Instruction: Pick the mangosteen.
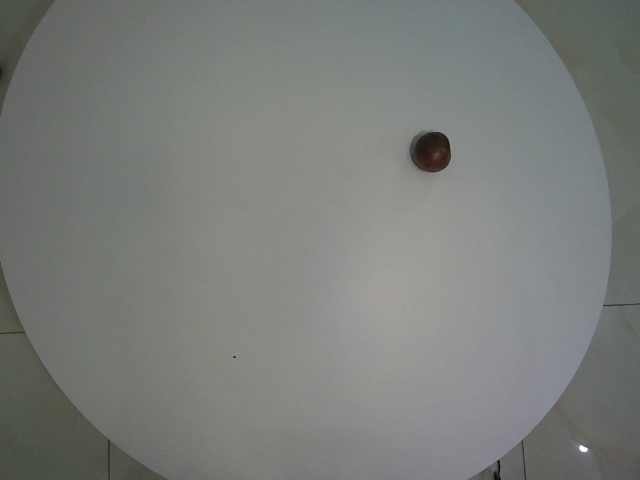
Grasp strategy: vertical